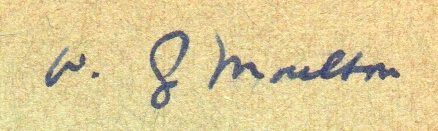
Signature of: william g moulton